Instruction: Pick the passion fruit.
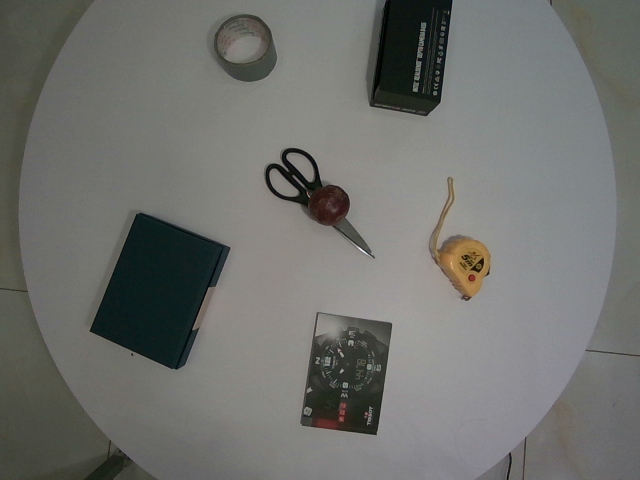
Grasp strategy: vertical